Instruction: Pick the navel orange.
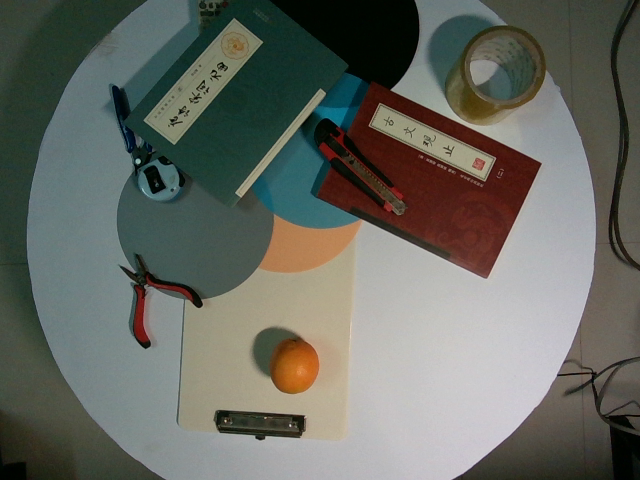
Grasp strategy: vertical